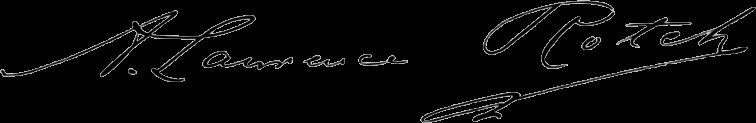
Signature of: abbott lawrence rotch